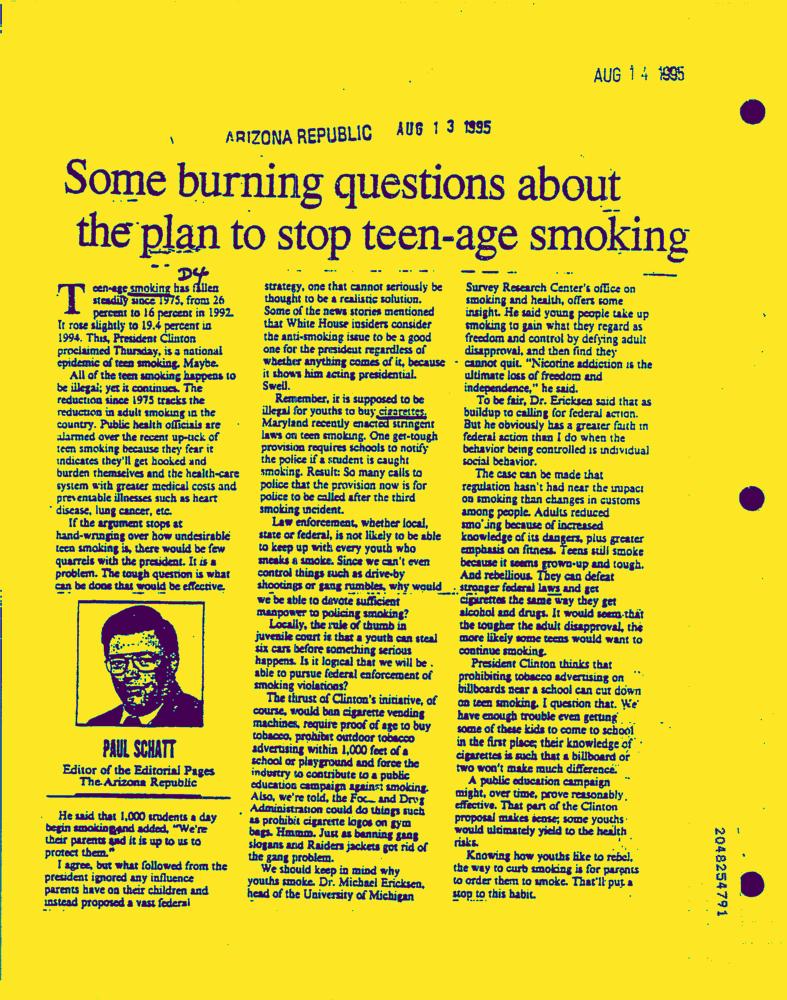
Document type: News-Article